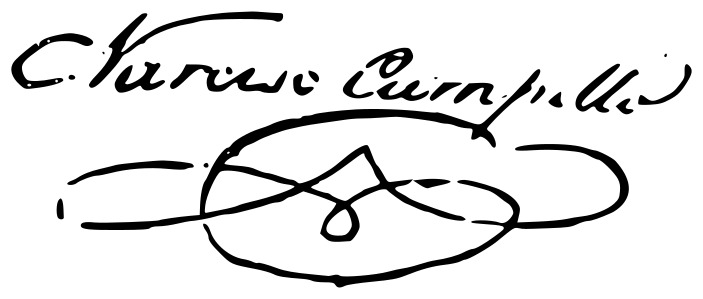
Signature of: narciso del campillo y correa